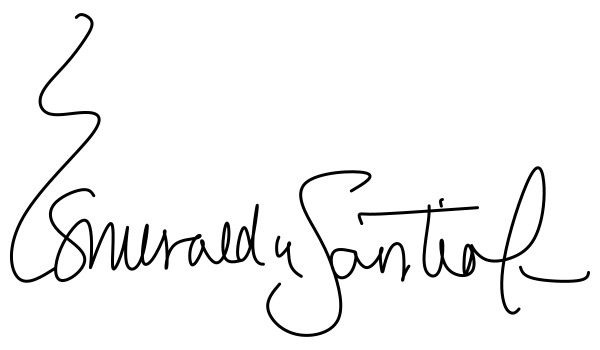
Signature of: esmeralda santiago